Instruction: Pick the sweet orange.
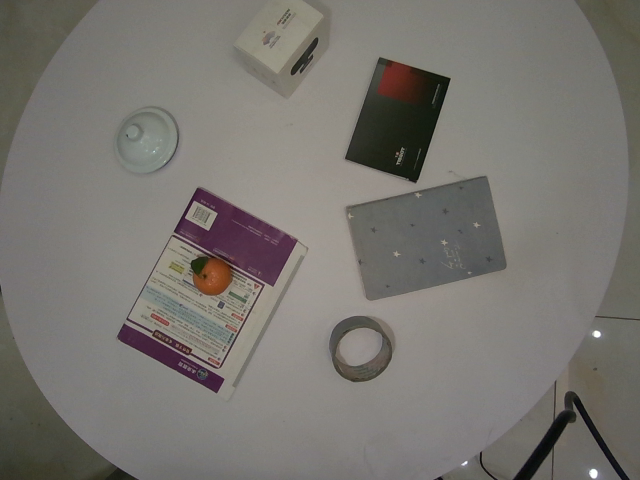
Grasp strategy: vertical